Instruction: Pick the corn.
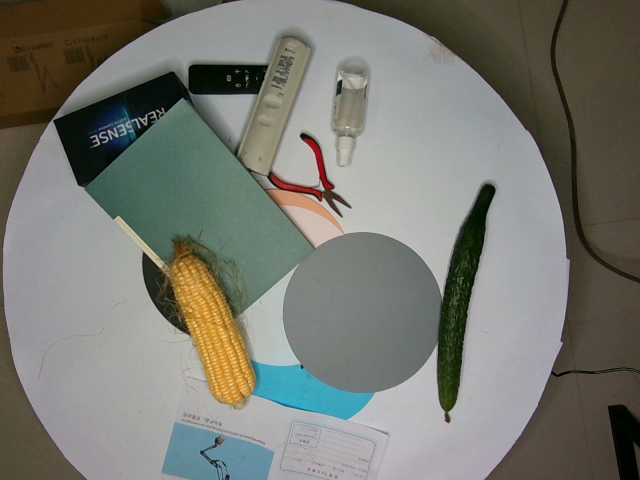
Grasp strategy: vertical